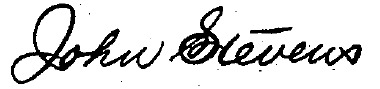
Signature of: john stevens